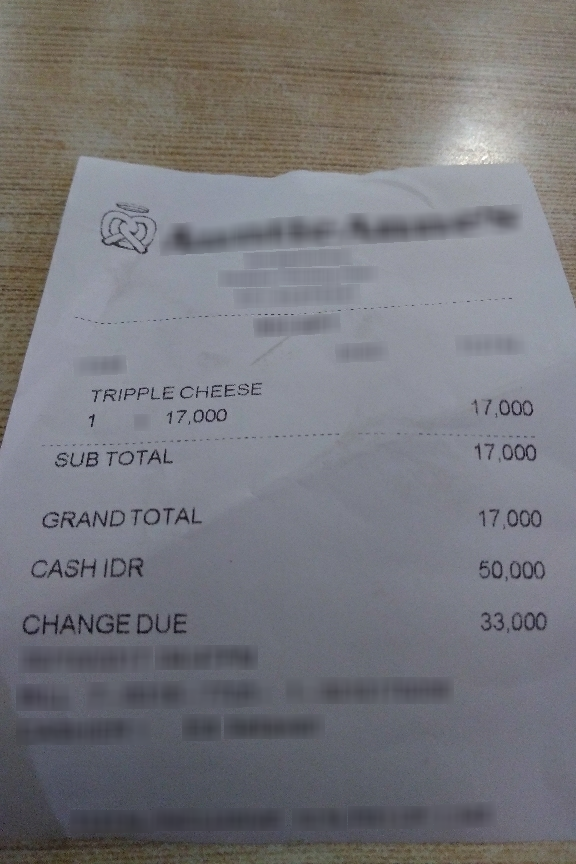
Number of items: 4
Subtotal: 17,000
Total: 17,000
OCR text regions:
text: GRAND TOTAL
text: 17,000
text: CASHIDR
text: 50,000
text: CHANGE DUE
text: 33,000
text: SUB TOTAL
text: 17,000
text: TRIPPLE CHEESE
text: 1
text: 17,000
text: 17,000